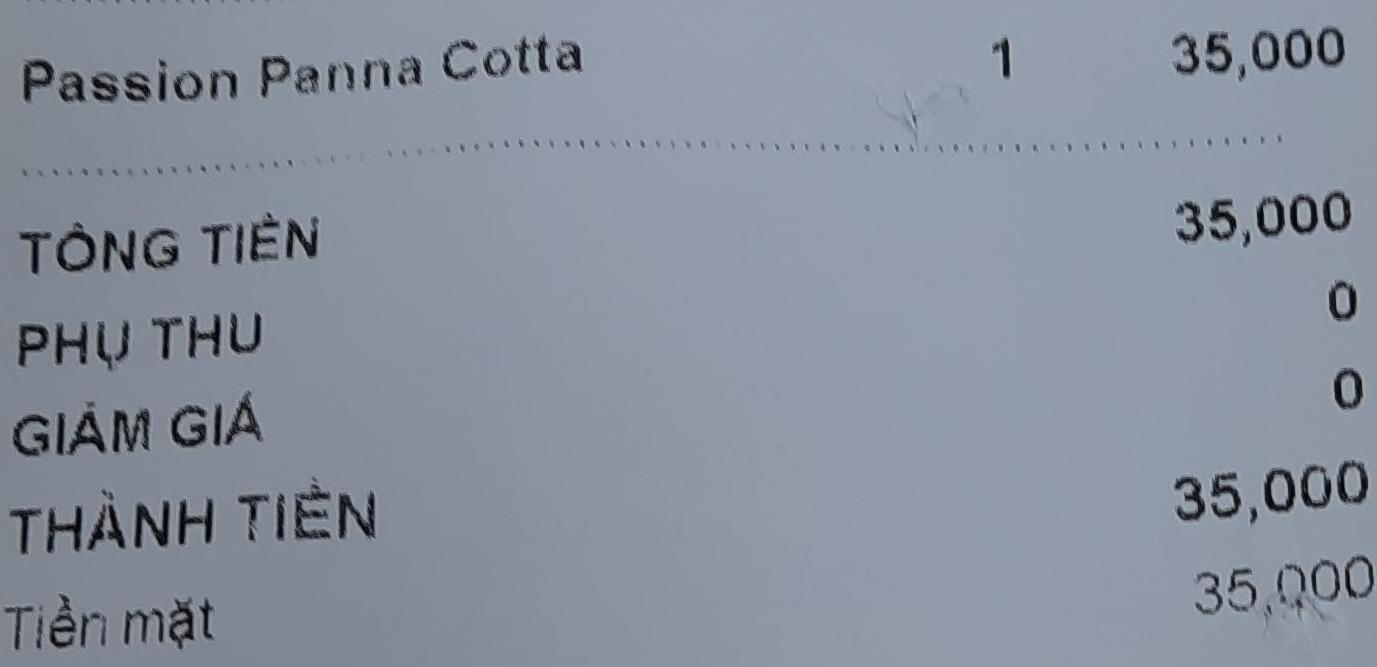
<table>
<tr>
<td>Passion Panna Cotta</td>
<td>1</td>
<td>35,000</td>
</tr>
</table>

TỔNG TIỀN 35,000
PHỤ THU 0
GIẢM GIÁ 0
THÀNH TIỀN 35,000
Tiền mặt 35,000